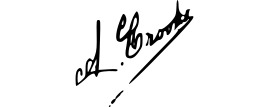
Signature of: adela crooke